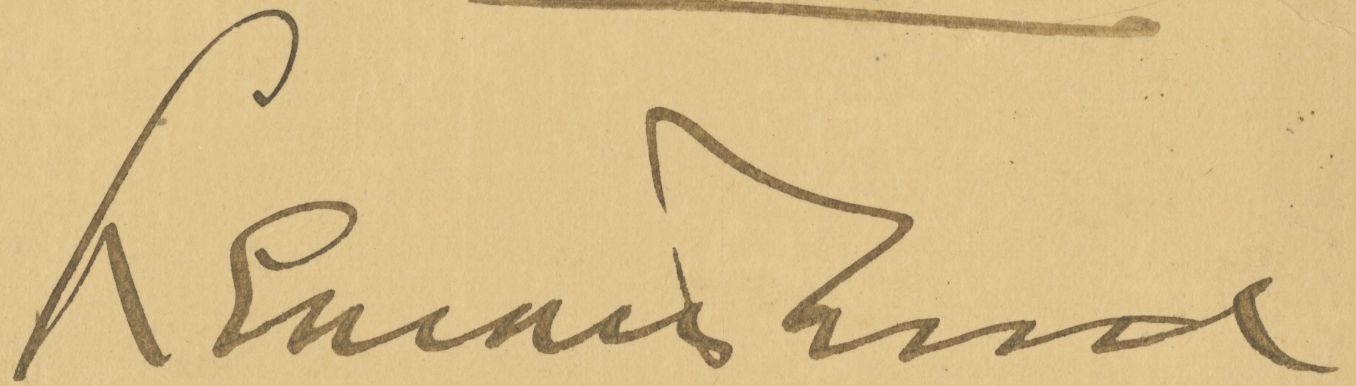
Signature of: leonard wood